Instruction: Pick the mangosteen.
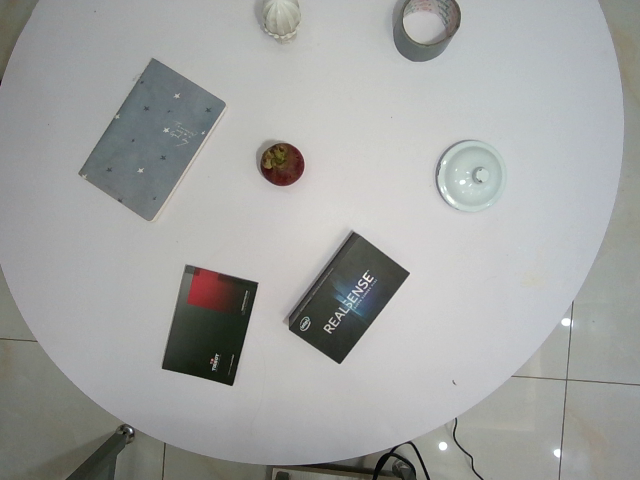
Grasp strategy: vertical